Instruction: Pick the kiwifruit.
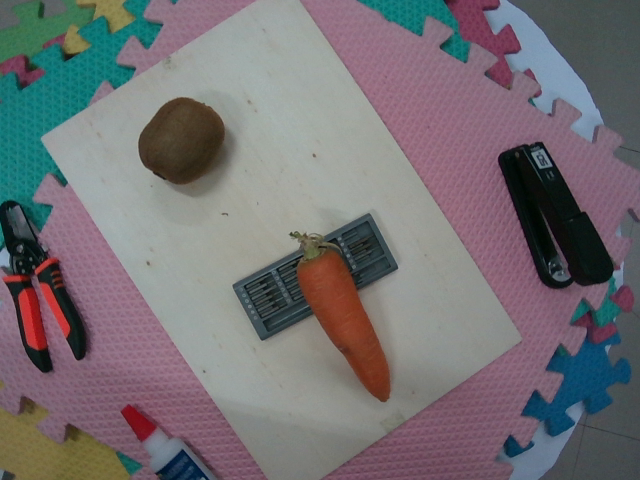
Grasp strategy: vertical